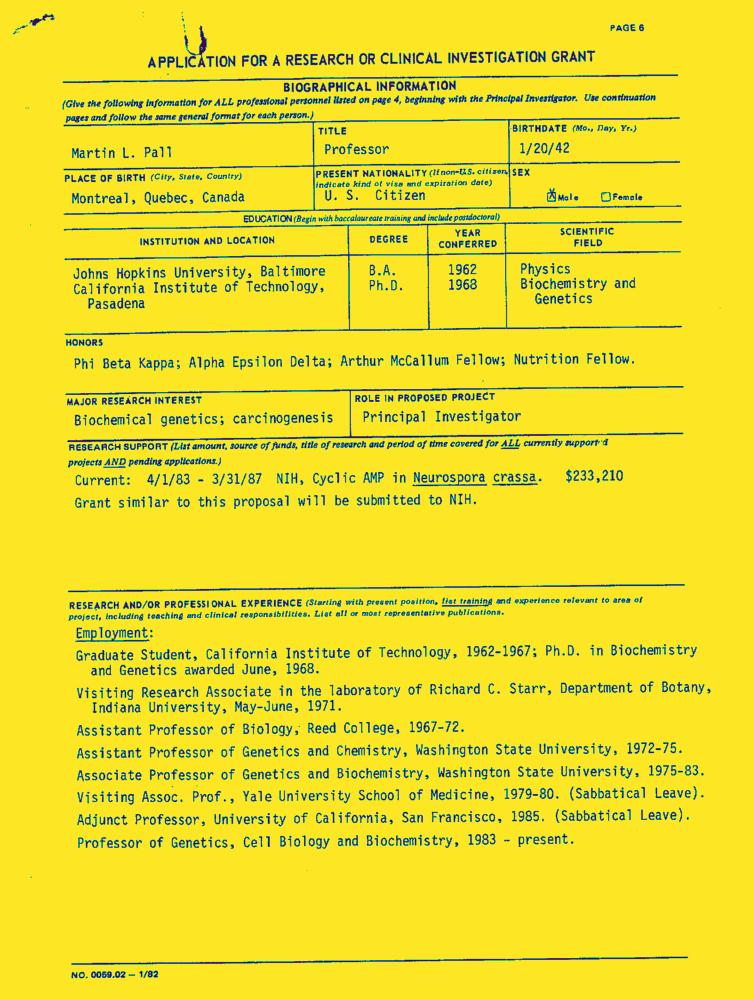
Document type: Resume-Doc